Question: How is the property described in the document?
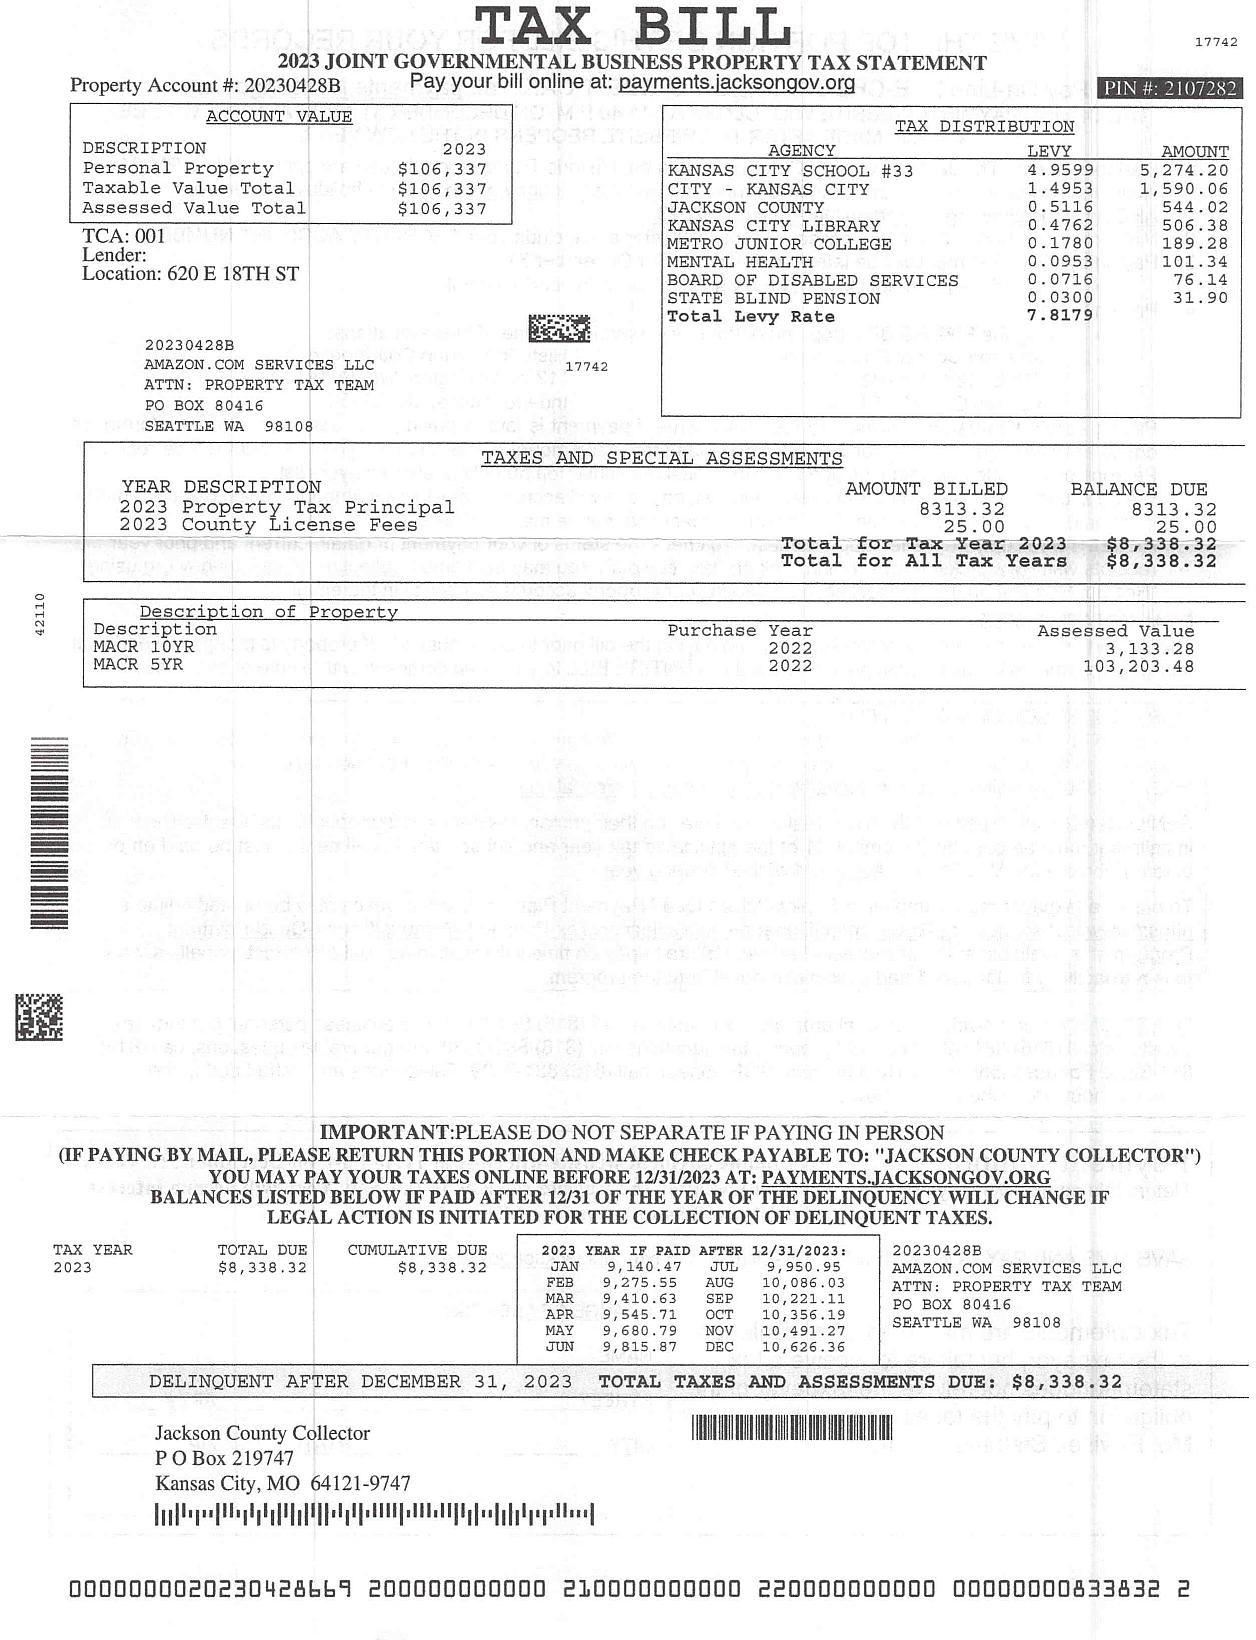
Answer: "Description MACH LOFT MACR 5TH MACR 5TH"